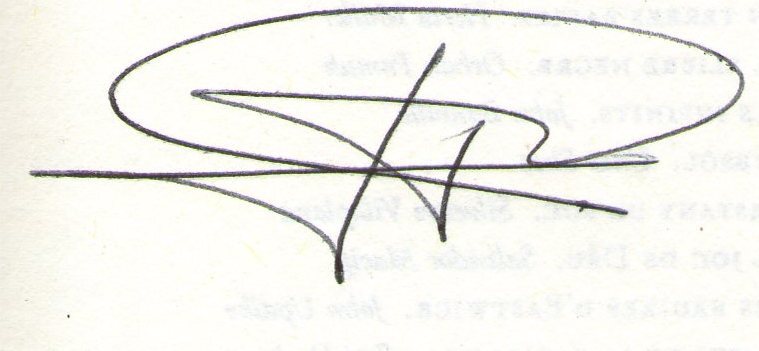
Signature of: ferran torrent